Retrieve the amount in words, amount in figures, name of the payee, date on the cheque, and the bank name from the image.
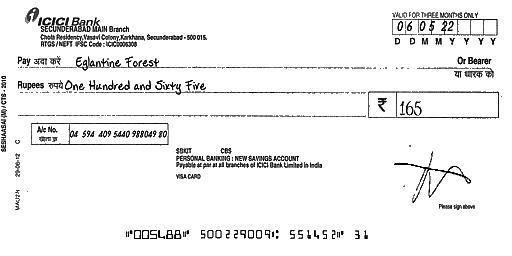
amt_in_words: One Hundred and Sixty Five
amt_in_figures: 165
payee_name: Eglantine Forest
bank_name: ICICI Bank
cheque_date: 06/05/22